Question: What could the diagnosis suggest?
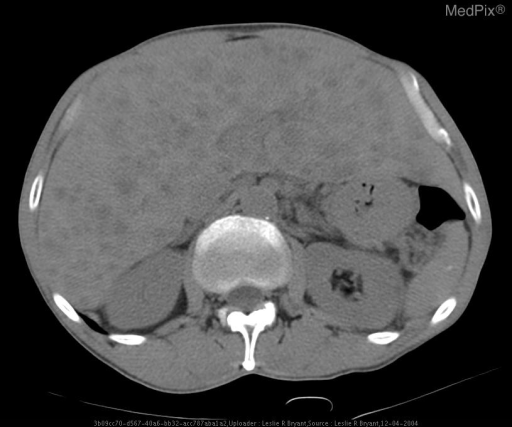
Answer: The possible diagnosis includes Regenerative nodules in cirrhosis, microabcesses, multiple bacterial abscesses, Histoplasmosis, lymphoma, Kaposi sarcoma, multnodular hepatocellular carcinoma, sarcoidosis.